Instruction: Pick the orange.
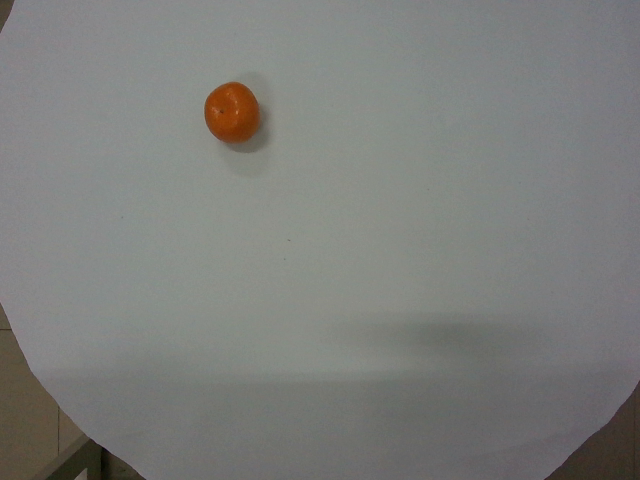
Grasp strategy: vertical